Question: What is the main concern?
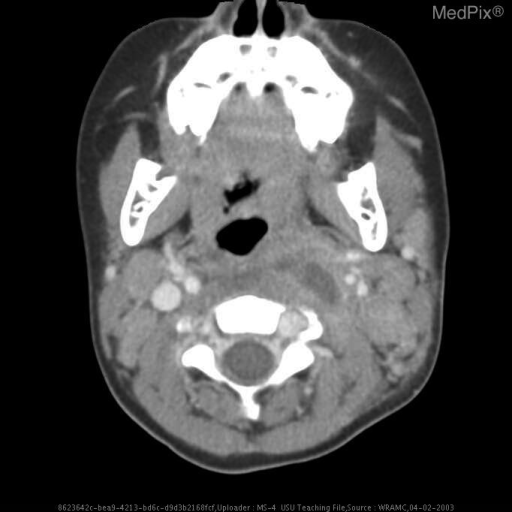
Answer: The findings suggest The is an irregularly margined fluid collection in left lateral retropharyngeal space measuring 1.3 x 2.7 cm at its level of greatest area in the axial plane. Although the slice thickness is not noted the lesion extends from the nasopharynx to the oropharynax and in all likelyhood inferiorly in the retropharyngeal space.  There is only minimal enchancement of the margin of the lesion.. Irregularly margined fluid collection in left lateral retropharyngeal space measuring 1.3 x 2.7 cm in AP and transverse dimension.  Not well circumscribed or encapsulated.. The patient might have a history of Patient reported 1 ? weeks of sore neck and mild throat pain that became acutely severe the night prior to initial presentation.  Patient complained of inability to move neck secondary to pain and mother noticed left sided neck fullness and reported intermittent fevers.   On presentation, a lateral X-ray showed increased retropharyngeal space width and CT demonstrated phlegmon vs. abscess.  Patient was I/D’d 2 days prior to this study with no pus drainage and no clinical improvement.  Patient was started on IV clindamycin on admission..